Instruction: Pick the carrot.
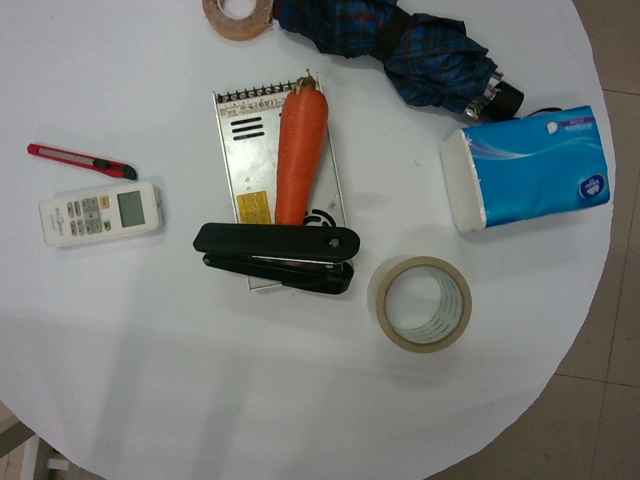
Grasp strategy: vertical